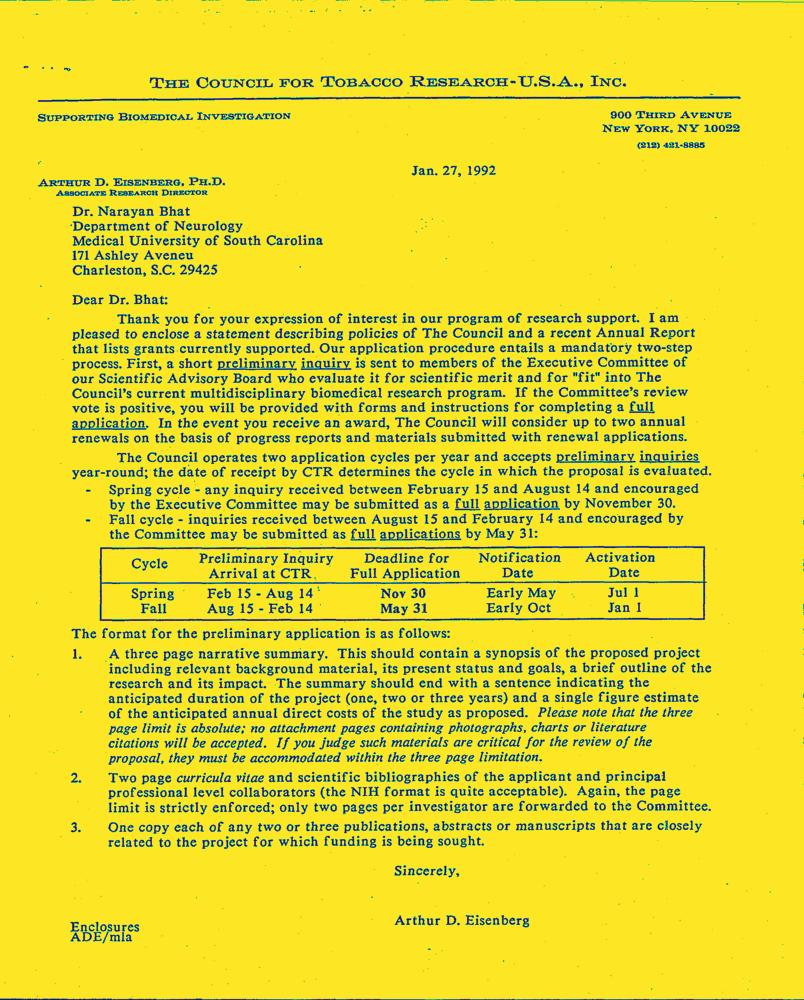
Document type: Letter-Doc